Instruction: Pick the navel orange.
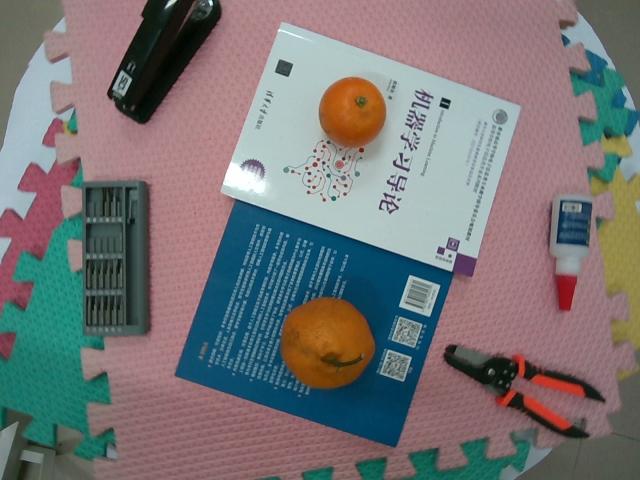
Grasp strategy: vertical